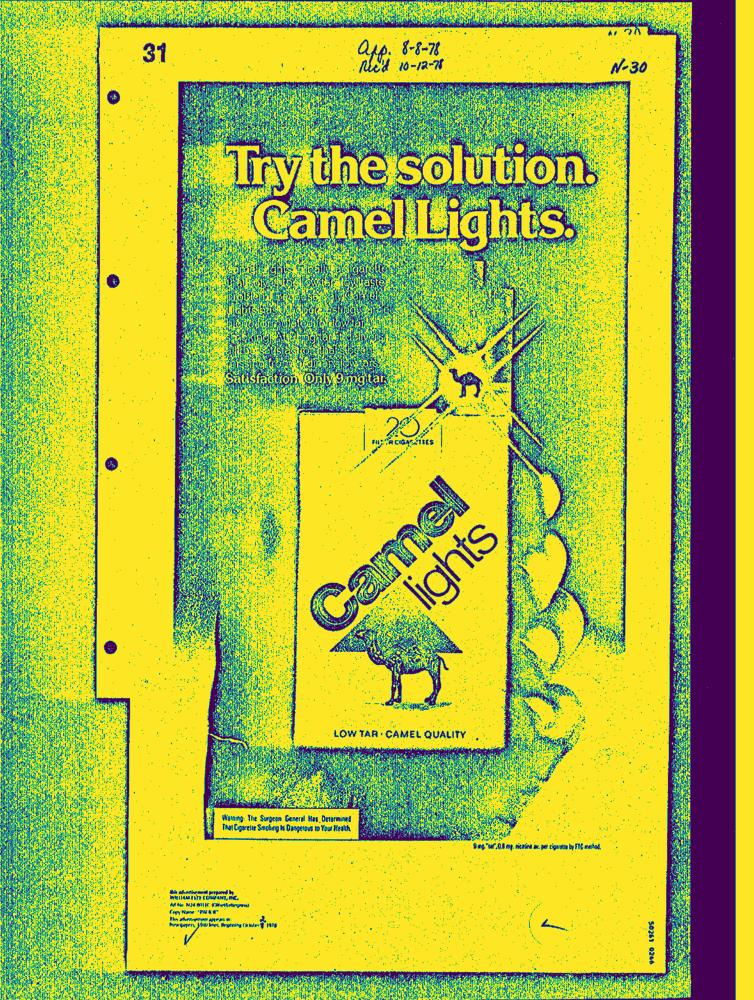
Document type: AD